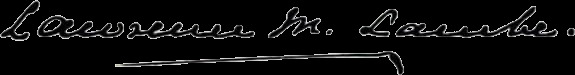
Signature of: lawrence lambe